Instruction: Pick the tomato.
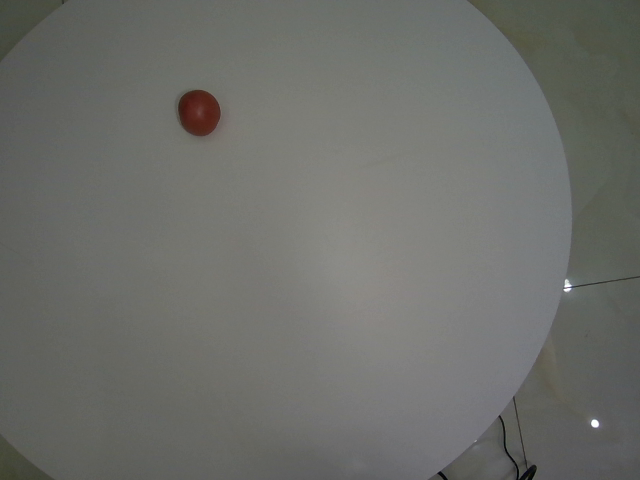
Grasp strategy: vertical